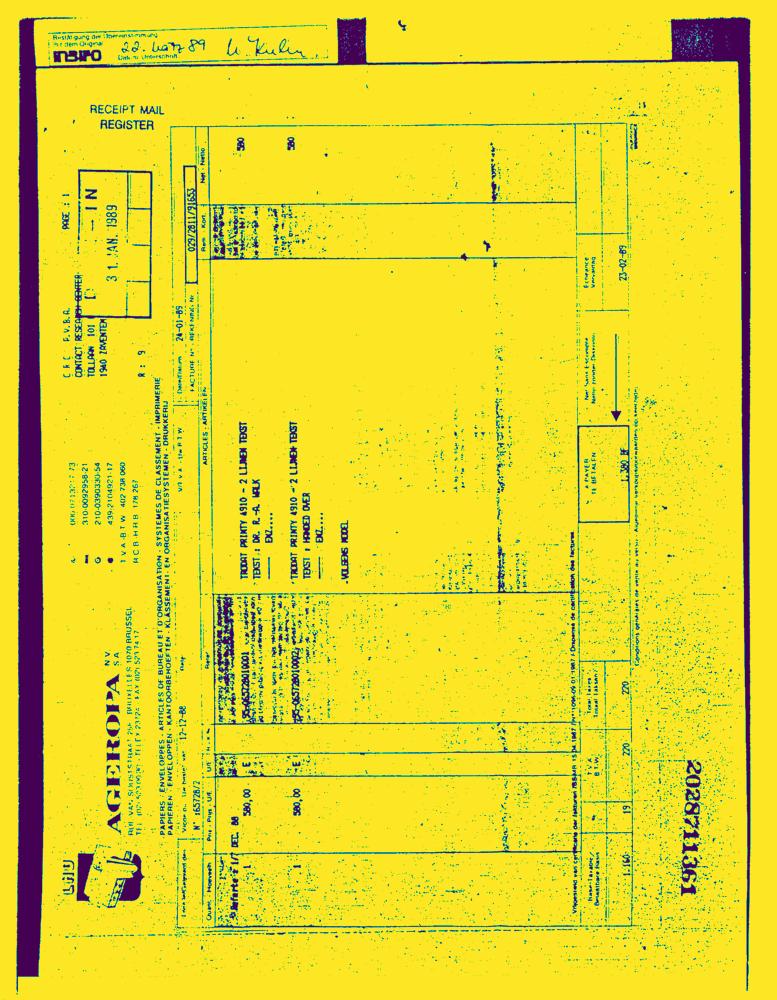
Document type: Invoice-Doc